Question: How does the patient history play a role?
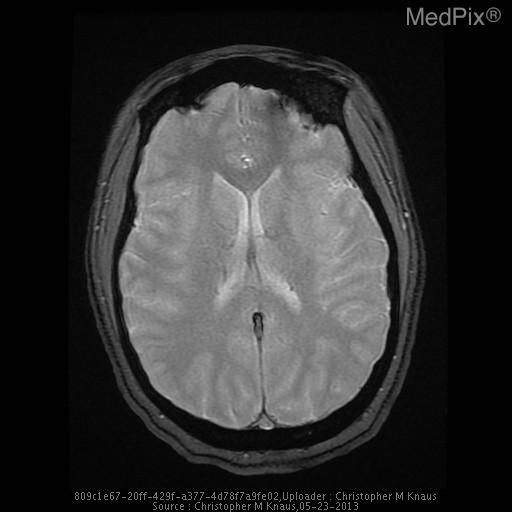
Answer: The patient's history of 17 yo girl presents with left sided facial weakness and numbness and the worst headache of her life that is rated 10/10.  The headache has been progressive for about 24 hours.  She has a history of migraine, but the patient states that her current headache does not feel like her typical migraine headache. is key in understanding the case.